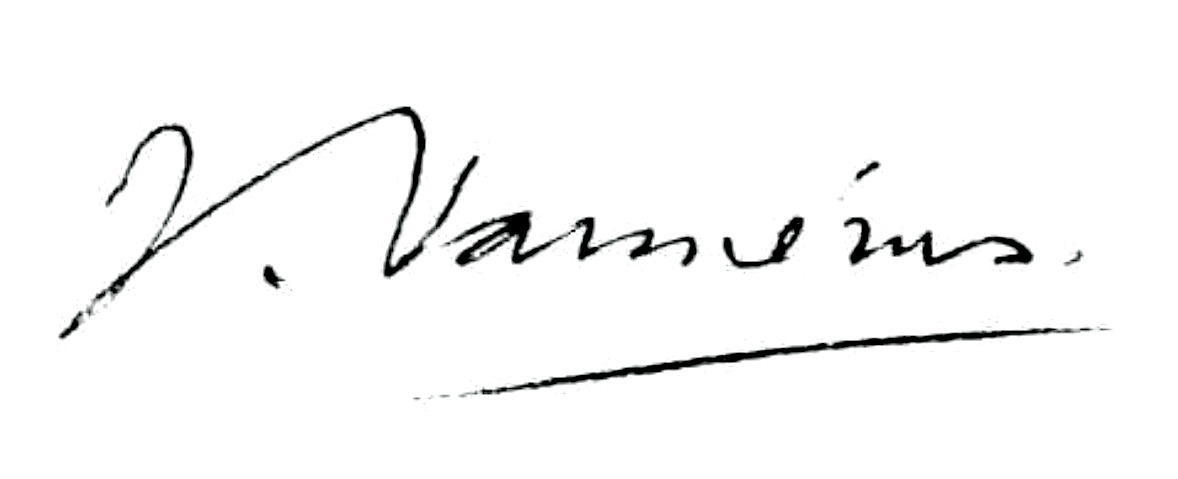
Signature of: jules vannérus